Question: What is the filing due date as per the document?
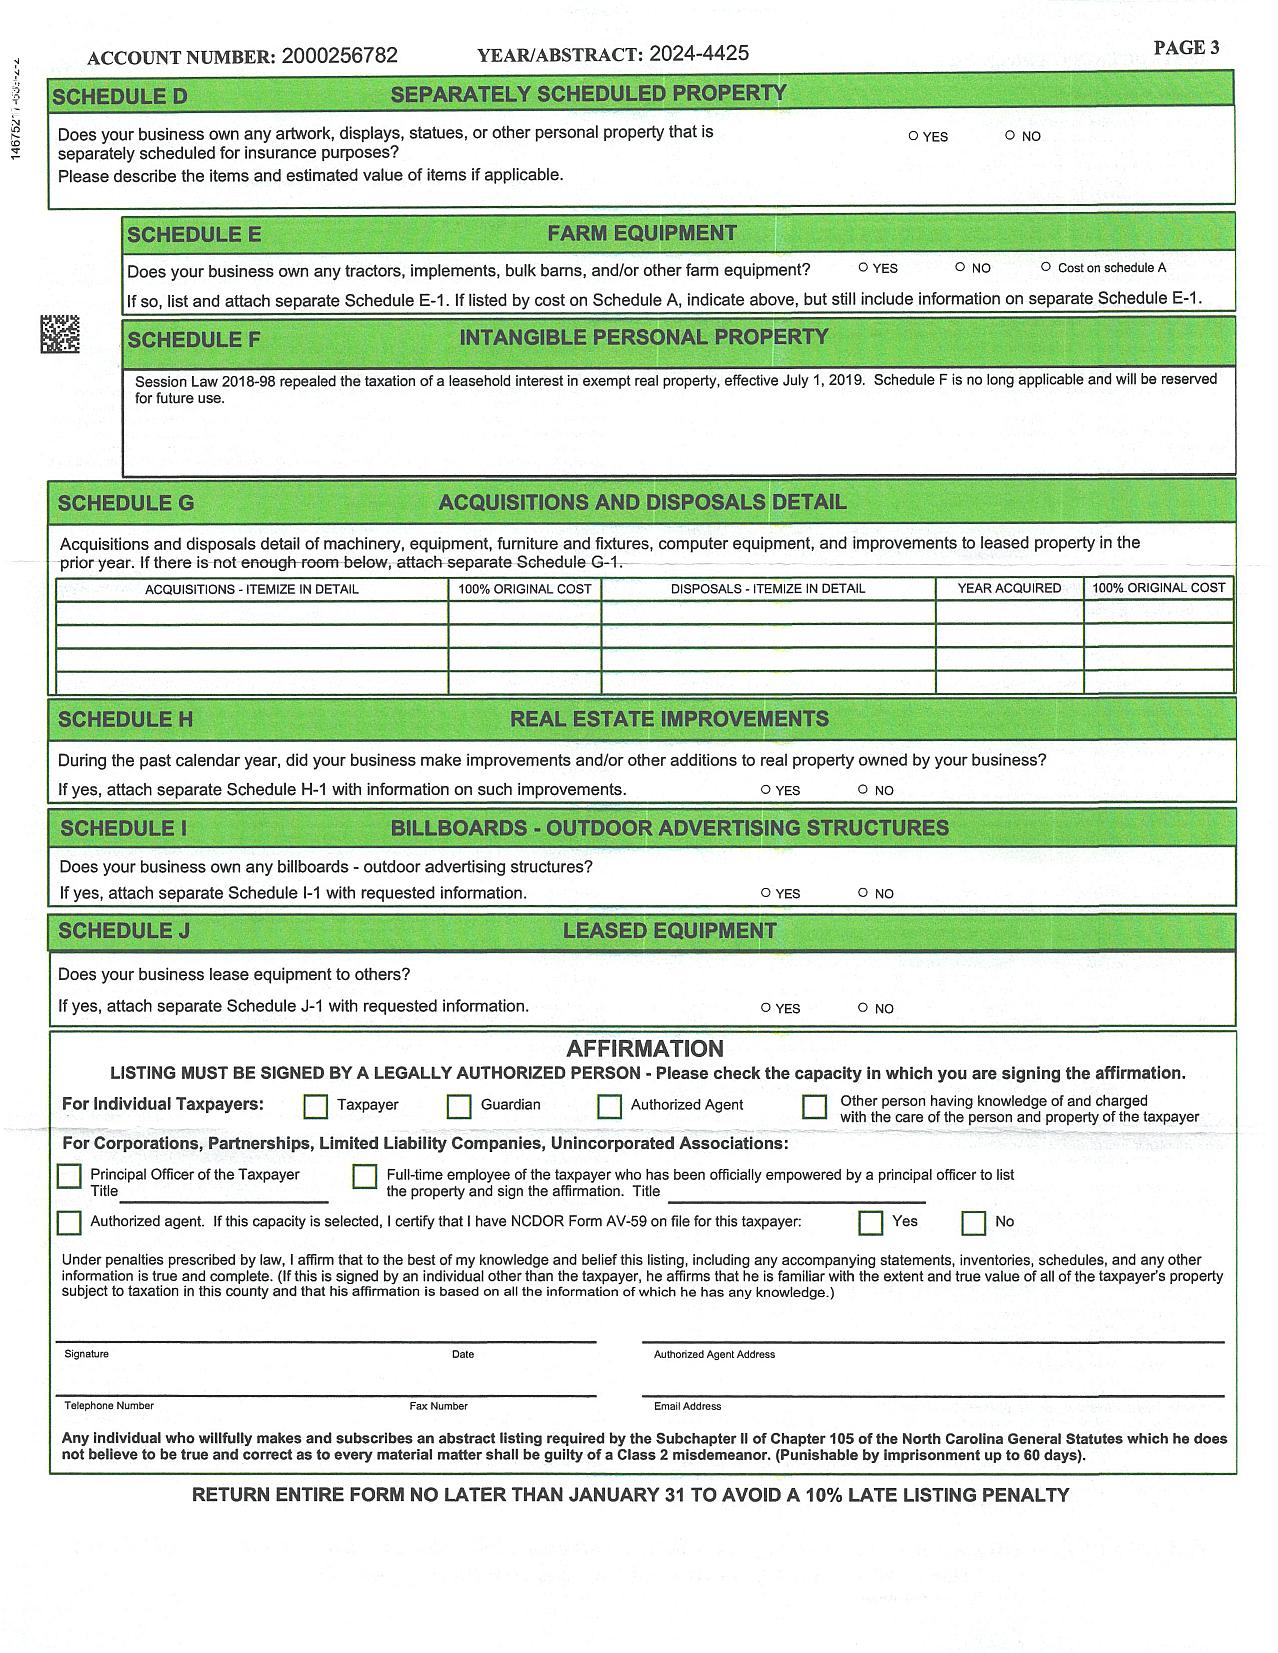
Answer: "31-Jan"